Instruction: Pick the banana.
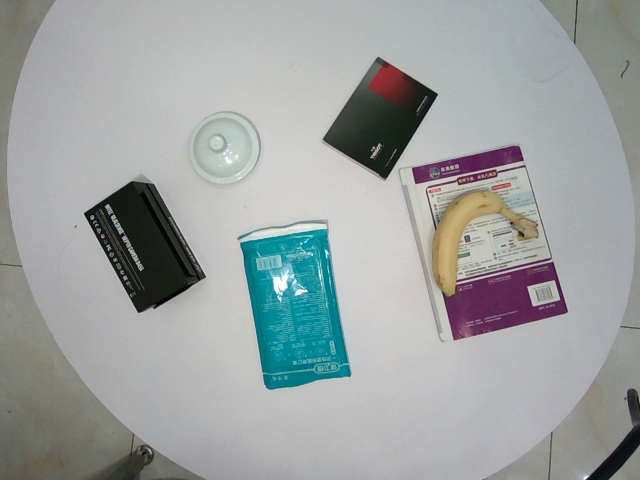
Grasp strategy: vertical